Question: Talk about the condition:
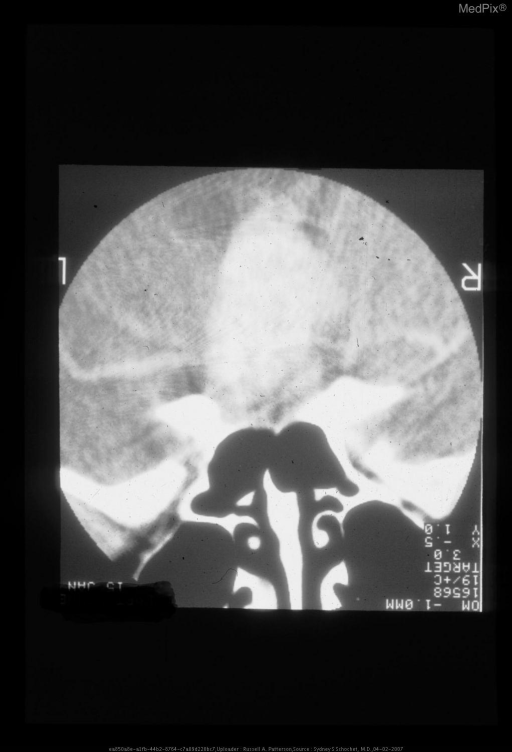
Answer: The disease is discussed as: Neoplasm Name: Pilocytic Astrocytoma

Synonyms: Juvenile pilocytic, spongioblastoma

ICD-O code:

Cell of Origin: Astrocyte

WHO Grade(s): Grade 1

Genetics and Associations: Occures in the optic nerve in NF-1

Demographics (Age, Sex, Incidence): Most common in childhood, with a peak incidence 9 - 15 years. Slight female predilection (13:9 F>M). Accounts for approximately 1/3 of pediatric posterior fossa neoplastic masses.

Common Locations: Cerebellum >> hypothalamus > brainstem, cerebral hemisphere, spinal cord

Gross Appearance: Circumscribed with very narrow zone of infiltration, mural nodule and fluid collection (\"cyst\")

Histology: biphasic with dense and loose areas, microcysts, Rosenthal fibers

Special Stains:

Radiology: \"cyst with nodule\" showing intense enhancement of nodule on MR and CT. Largely hypovascular or avascular on angiography

Progression: Does not progress

Prognosis and Treatment: Surgical resection is often curative

COMMENTS: Most benign of astrocytoma types, most common subtype of astrocytoma in posterior fossa in children, most common type of hypothalamic glioma